Question: What is the name of the tenant mentioned in the document?
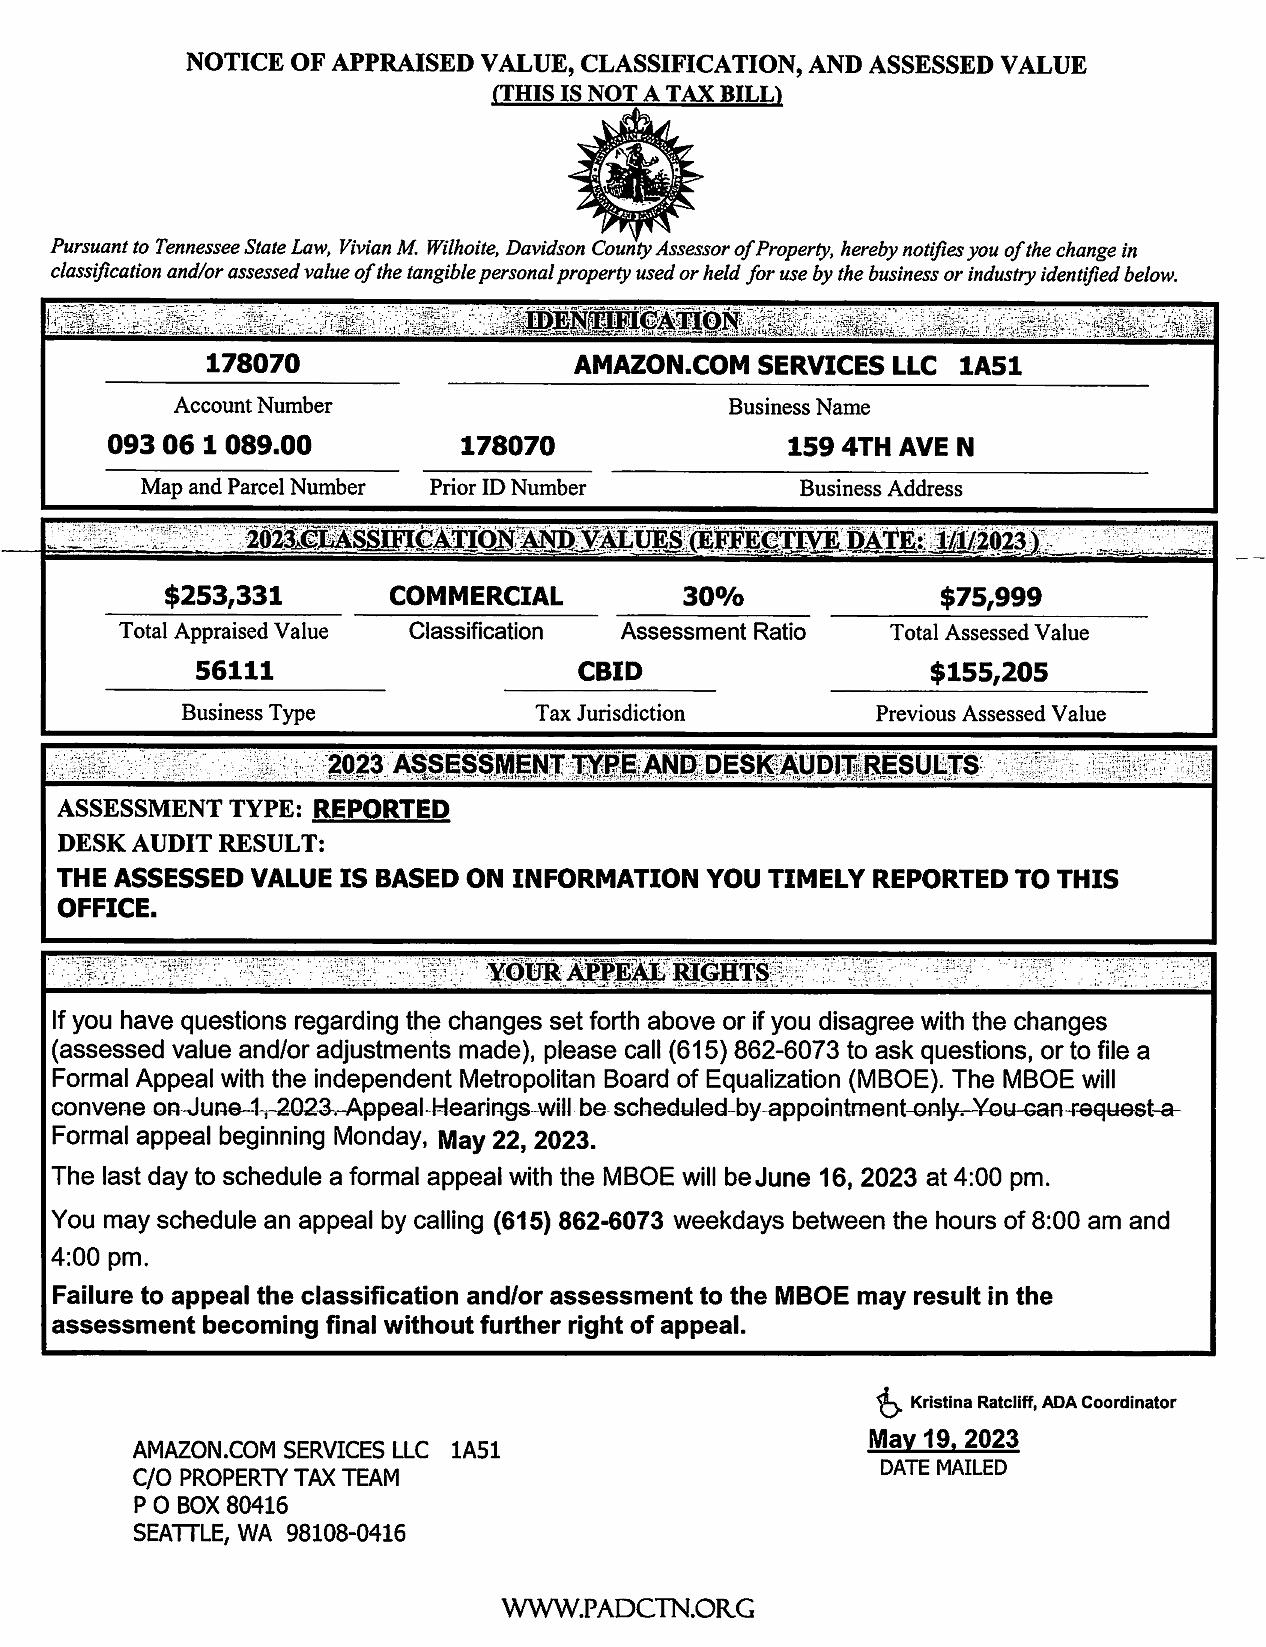
Answer: "AMAZON.COM SERVICES LLC 1A51"